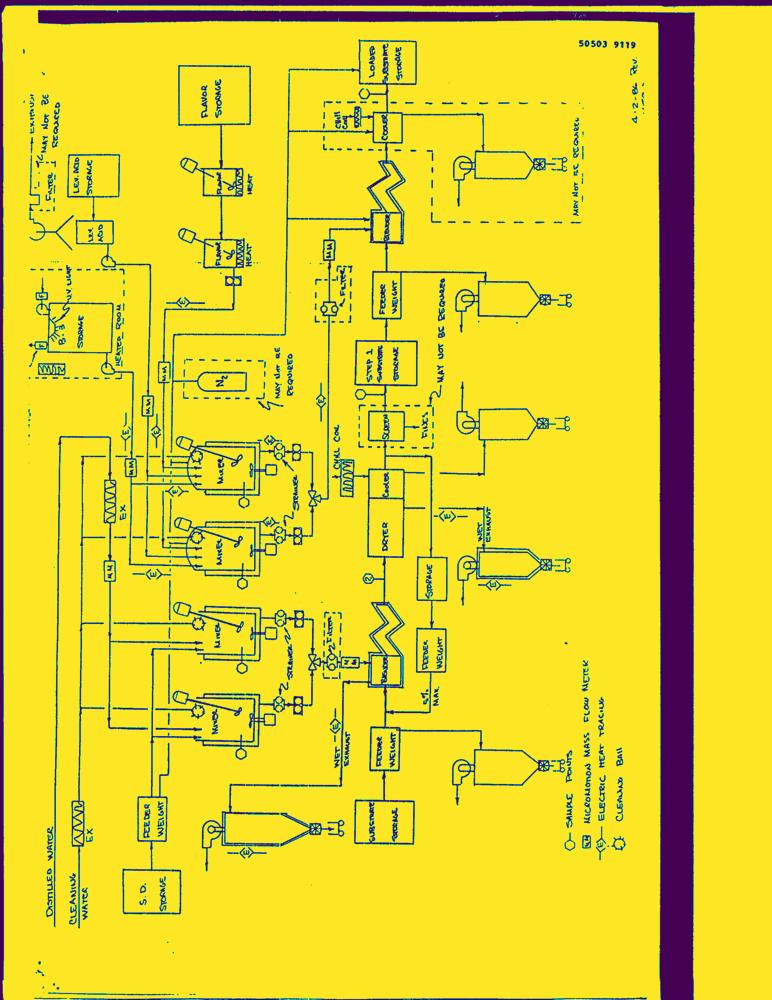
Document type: Hand-Written